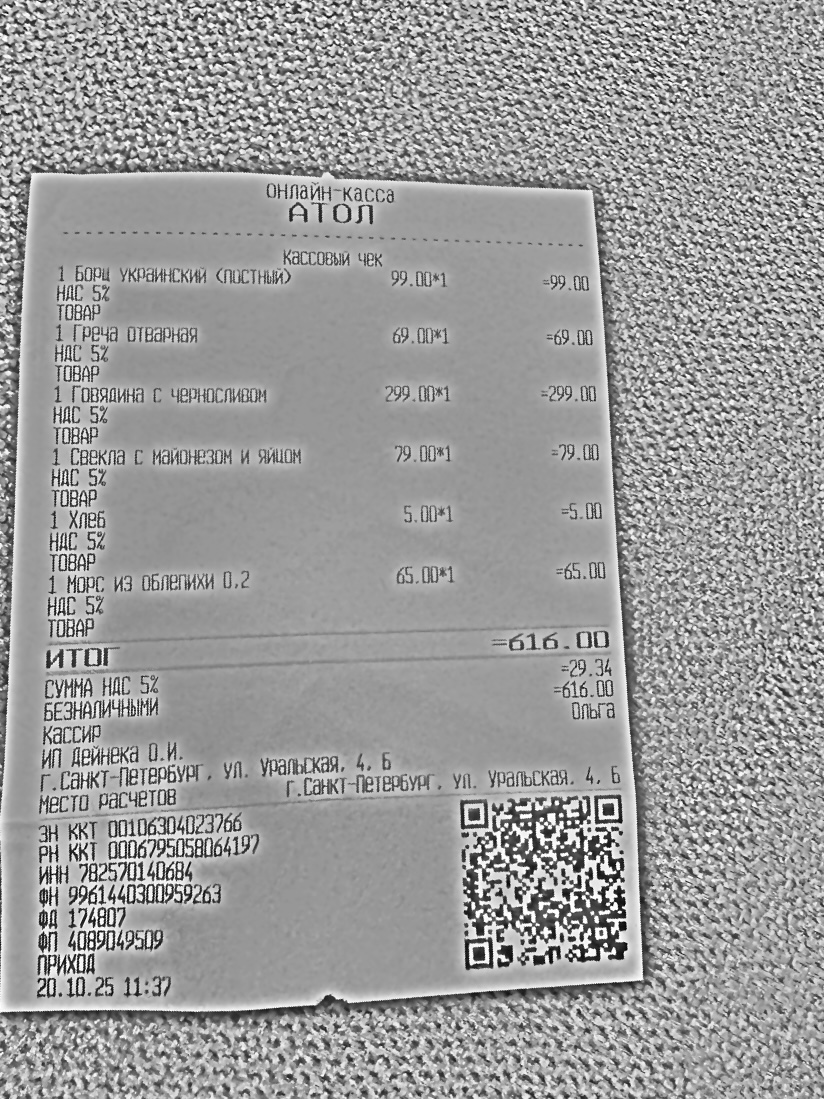
Продавец: ИП Дейнека О.И.
ИНН: 782570140684
Дата: 20.10.25
Товары: 1 Борщ украинский (постный); 1 Греча отварная; 1 Говядина с черносливом; 1 Свекла с майонезом и яйцом; 1 Хлеб; 1 Морс из облепихи 0,2
Количество: 1; 1; 1; 1; 1; 1
Цена: 99.00; 69.00; 299.00; 79.00; 5.00; 65.00
Сумма: 99.00; 69.00; 299.00; 79.00; 5.00; 65.00
Итого: 616.00